Question: What appears to be the issue?
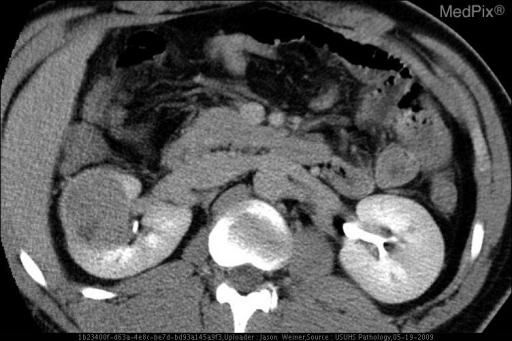
Answer: The findings suggest Figure 1. Axial image from a contrast enhanced CT scan shows a heterogenous solid mass within the right kidney.

Figure 2.  Nephrectomy specimen demonstrates a well-circumscribed mass in the upper pole of the kidney.

Figure 3.  Histological examination of the mass demonstrates cuboidal cellls intermixed with foam cells in a papillary configuration.. Axial image from a contrast enhanced CT scan shows a heterogenous solid mass within the right kidney.. The patient might have a history of A 55-year-old man complains of blood in his urine..